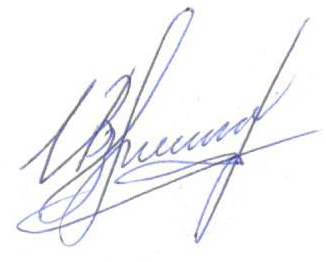
Signature of: volodymyr izerskyy